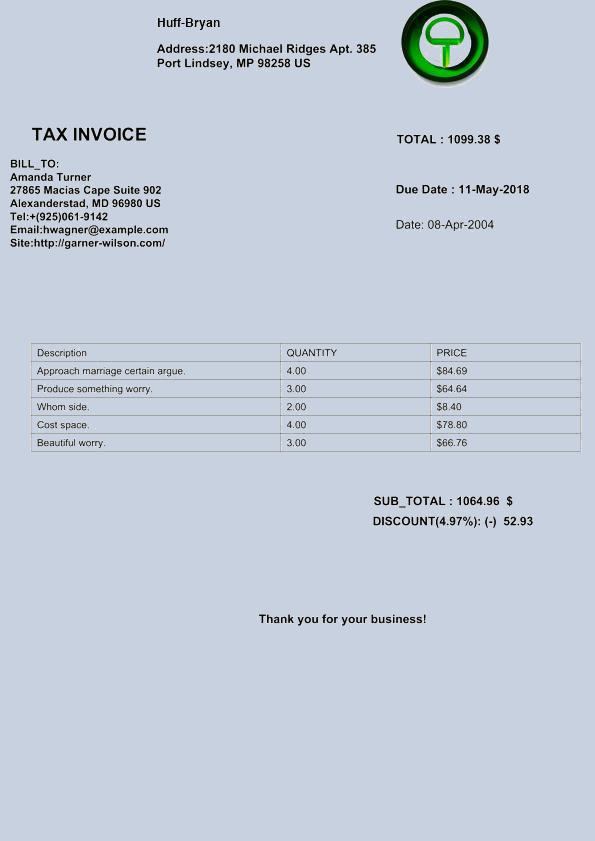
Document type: Invoice